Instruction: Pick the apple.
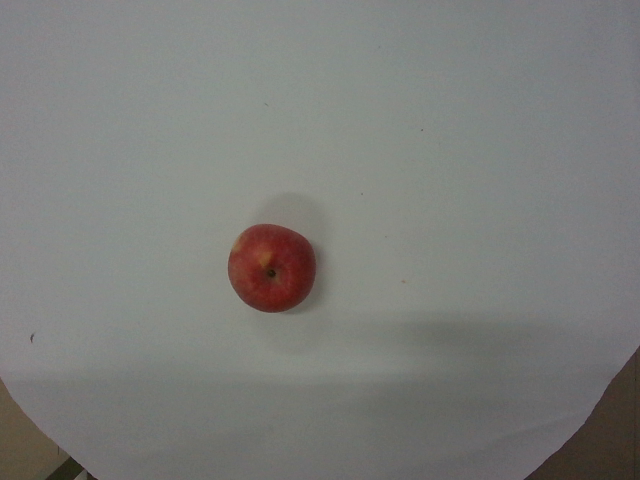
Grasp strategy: vertical